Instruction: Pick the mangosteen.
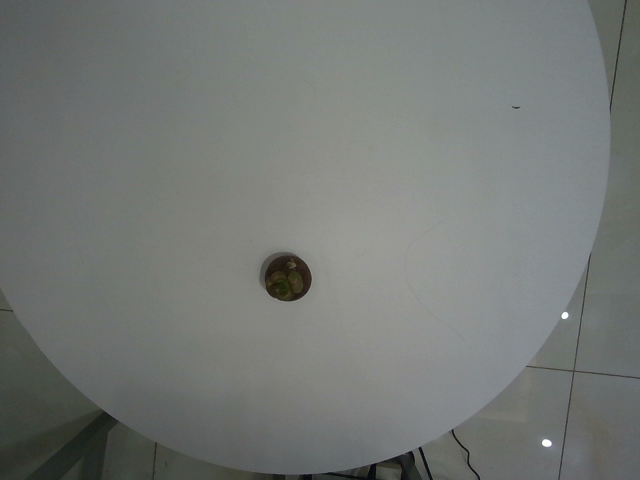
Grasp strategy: vertical